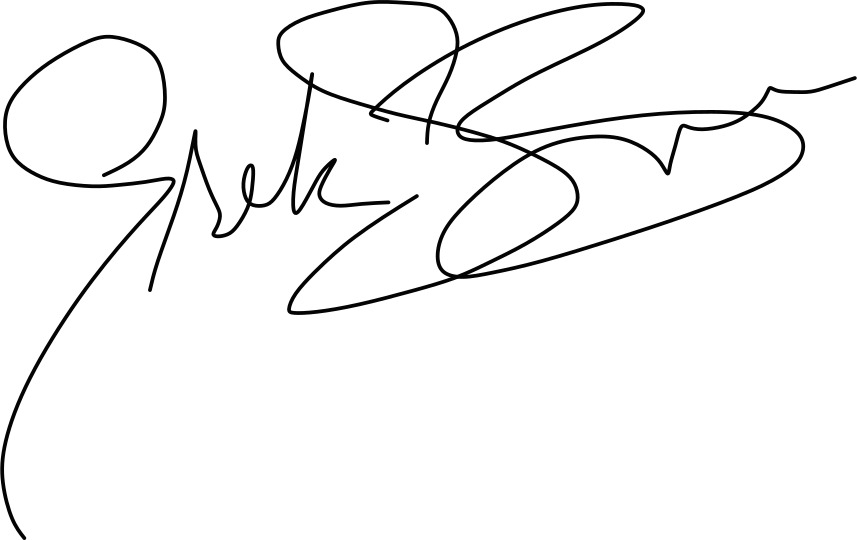
Signature of: erek barron